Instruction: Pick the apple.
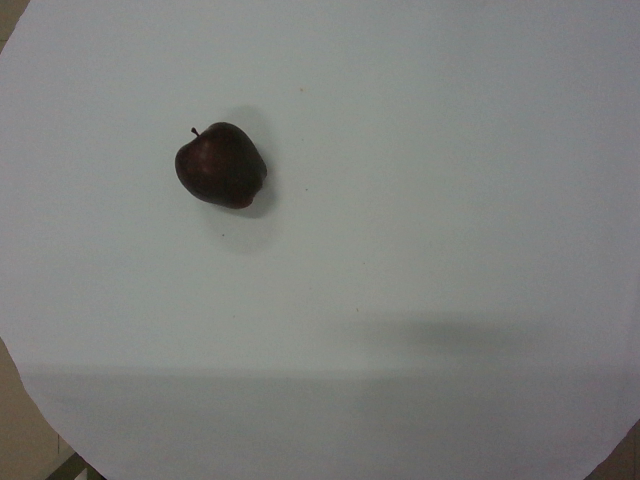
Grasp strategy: vertical